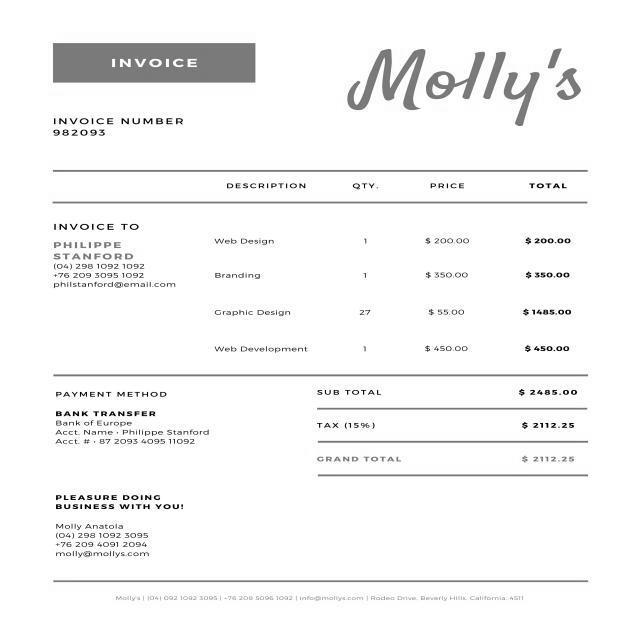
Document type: Invoice